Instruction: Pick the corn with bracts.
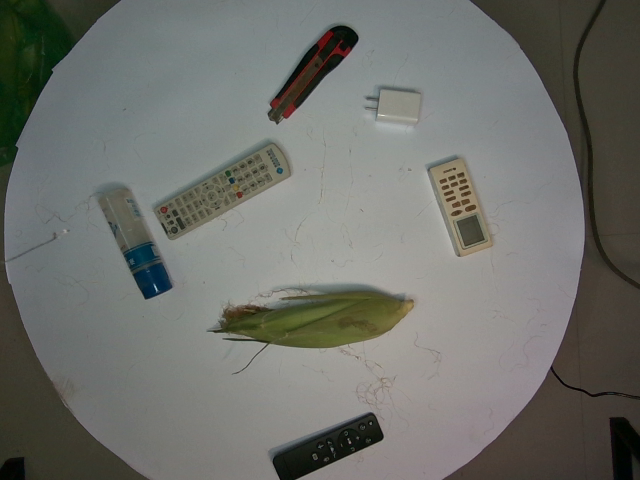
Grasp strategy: vertical